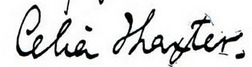
Signature of: celia thaxter